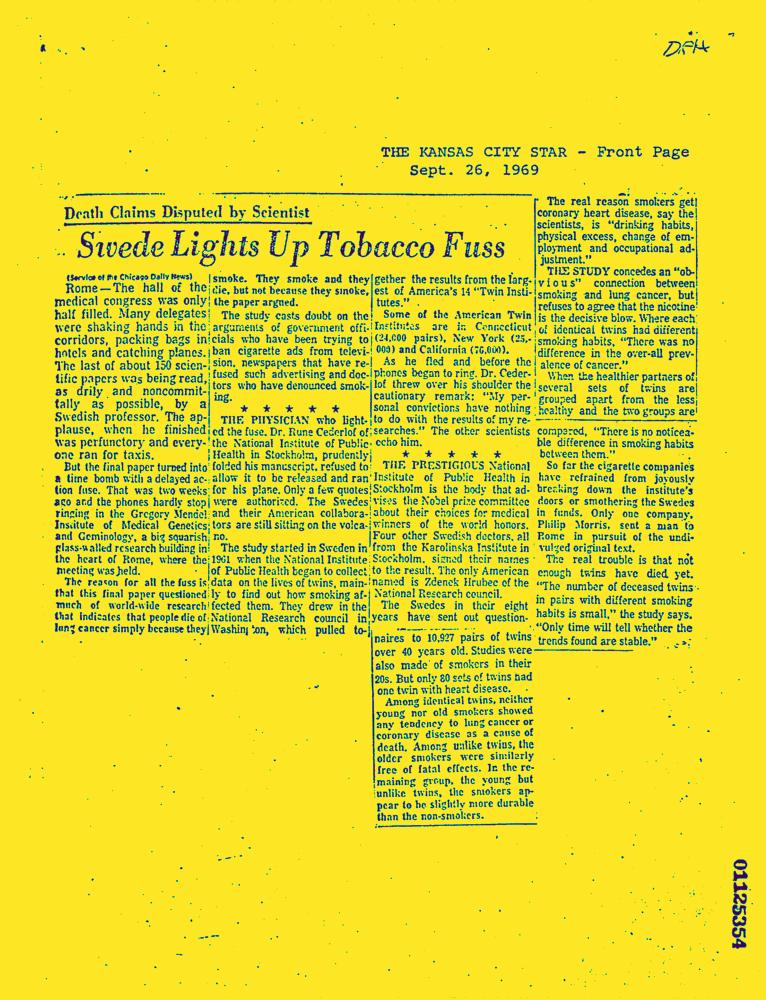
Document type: News-Article